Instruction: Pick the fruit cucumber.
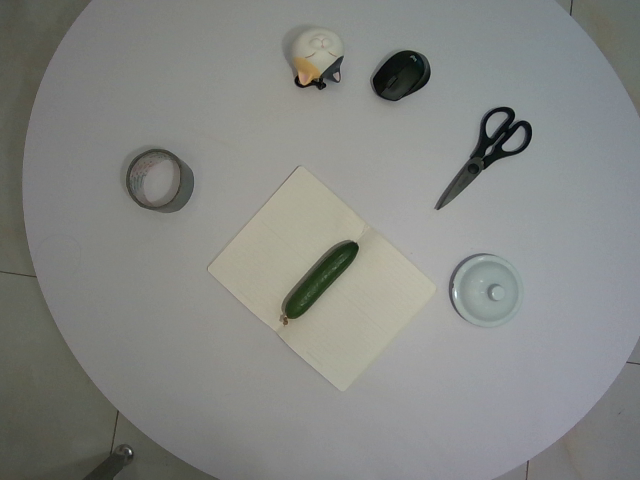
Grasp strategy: vertical